Question: In what way does the history help explain the case?
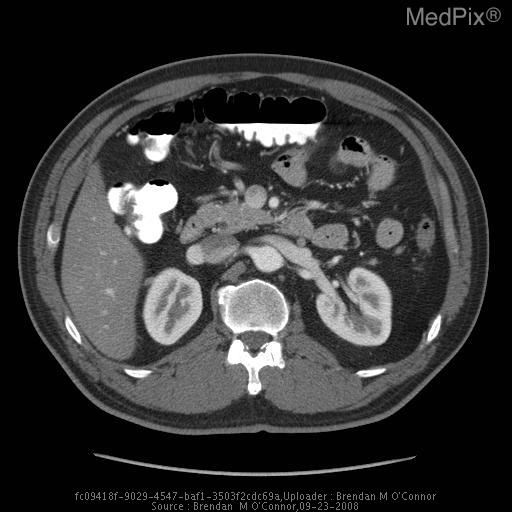
Answer: The patient's history of History of right upper quadrant pain for the past two weeks. is key in understanding the case.